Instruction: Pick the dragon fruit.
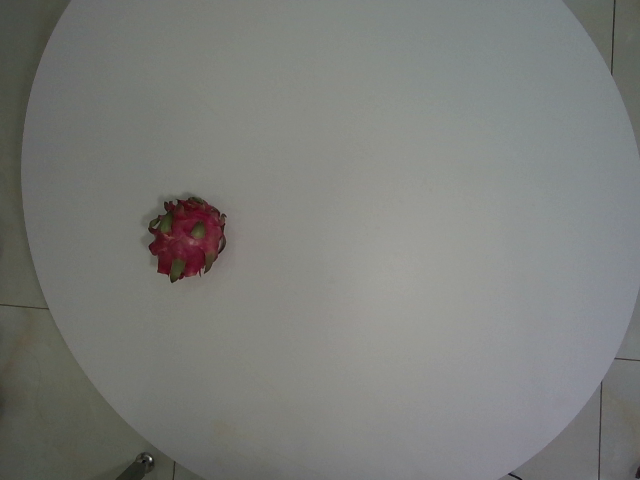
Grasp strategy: vertical